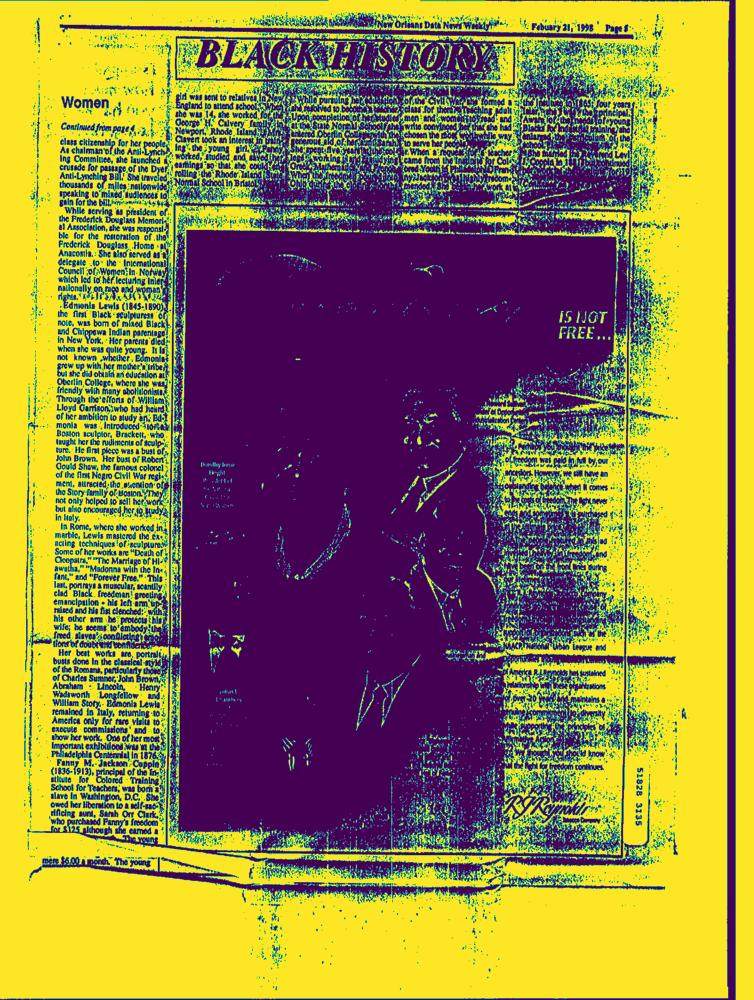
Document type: AD